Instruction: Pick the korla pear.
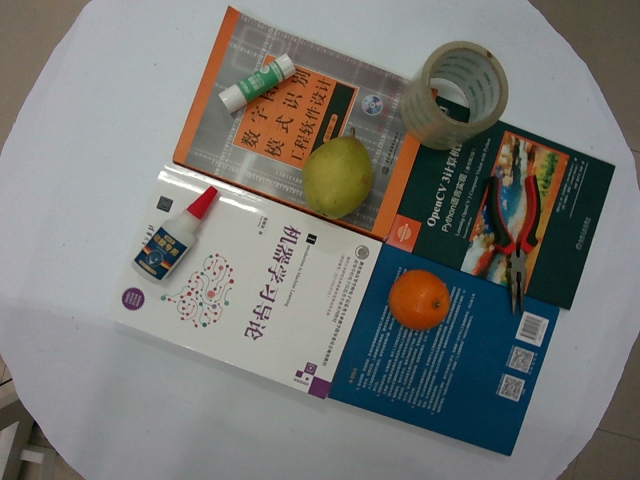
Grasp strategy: vertical